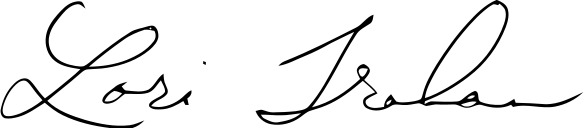
Signature of: lori trahan